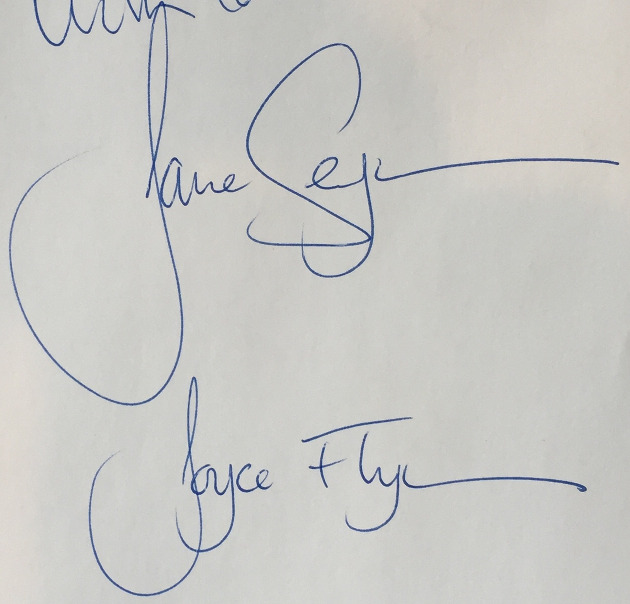
Signature of: jane seymour